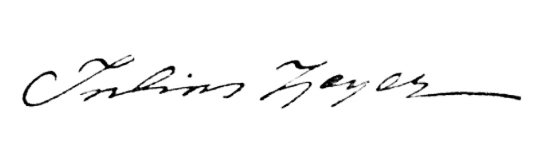
Signature of: julius zeyer